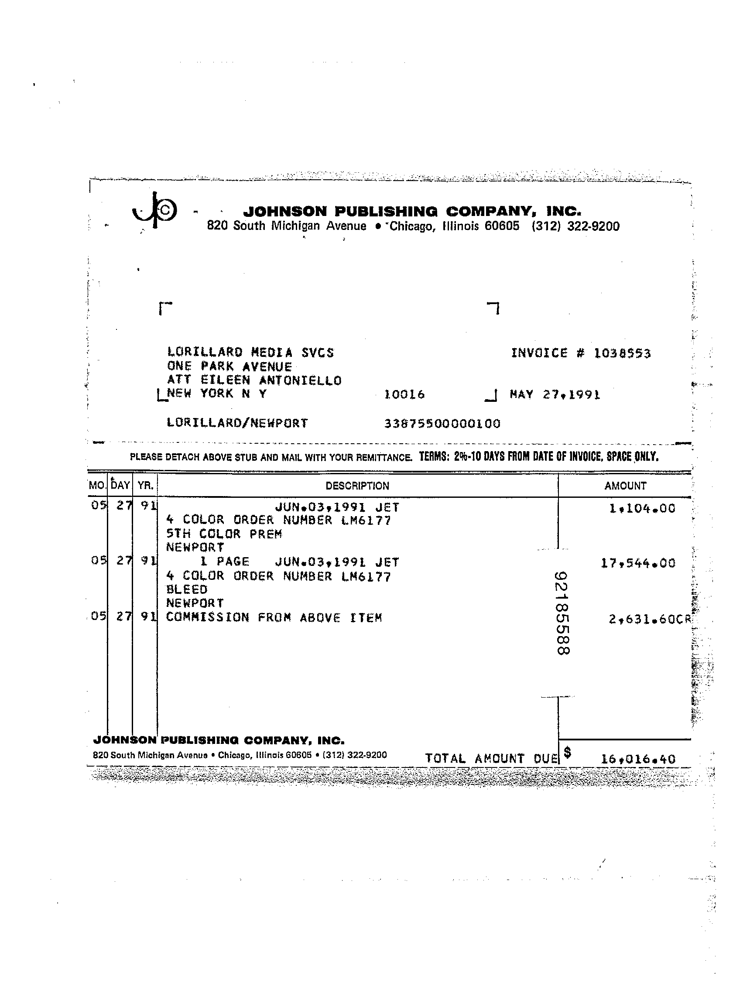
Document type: Invoice